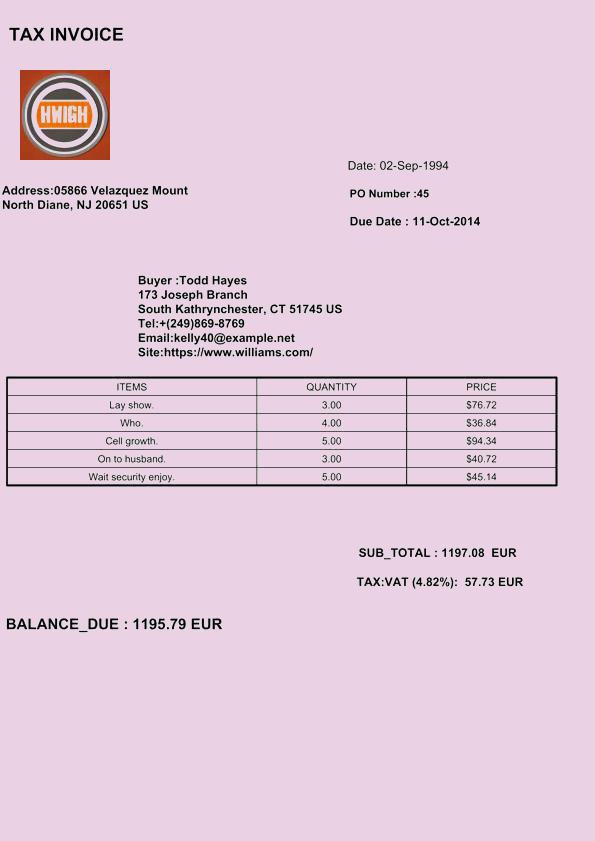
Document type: Invoice